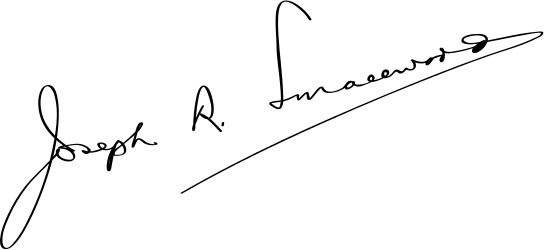
Signature of: joey smallwood